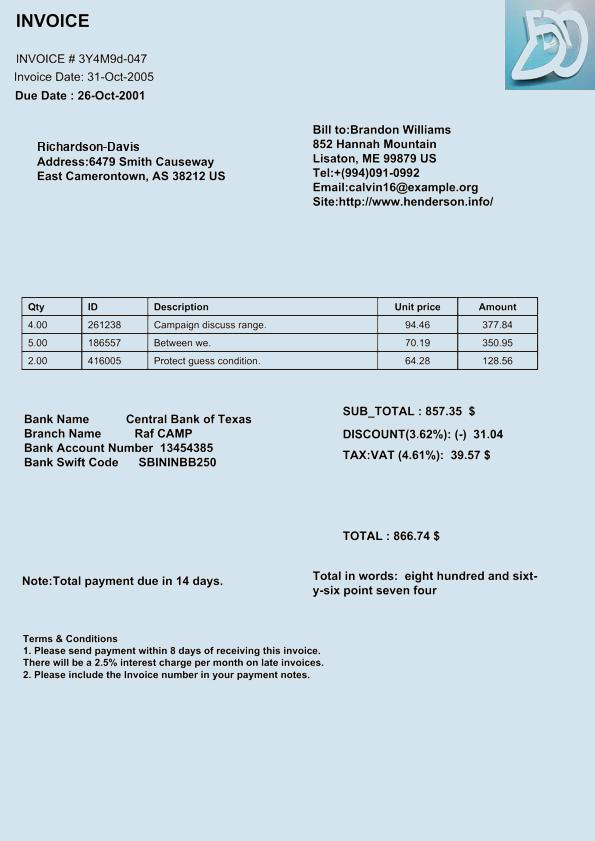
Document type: Invoice